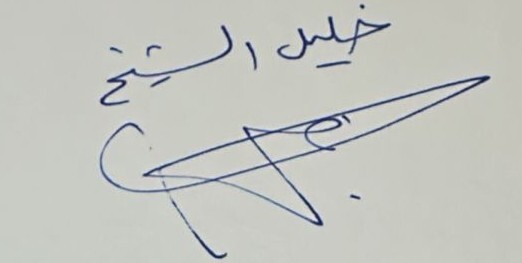
Signature of: khalil shaikh